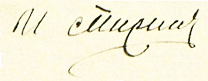
Signature of: q21148596